Question: What is the main concern?
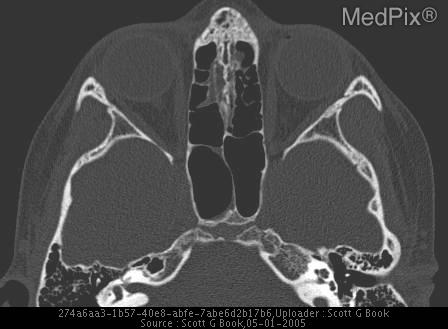
Answer: The findings suggest Opacified atelectatic left maxillary sinus with infundibular occlusion.  Associated nasal septal deviation, enlargement of left middle meatus, retraction of left anterior maxillary sinus wall, and mild retraction of inferior orbital wall.. mild ethmoid sinus mucosal thickening.. The patient might have a history of 13 year old with chronic sinusitis, worse for last 3 weeks..